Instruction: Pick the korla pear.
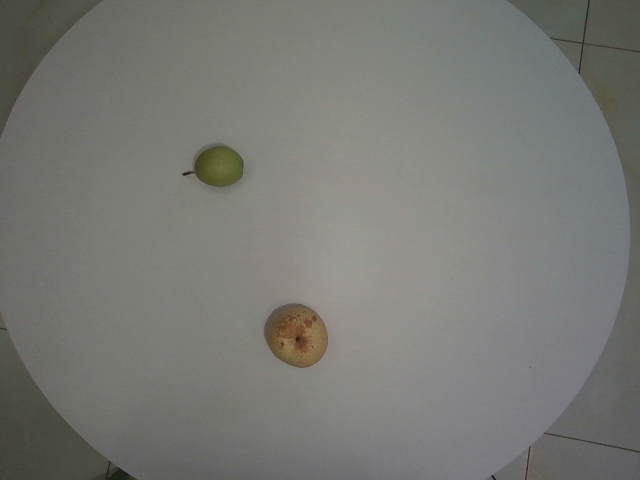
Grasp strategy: vertical